Question: What is the filing due date as per the document?
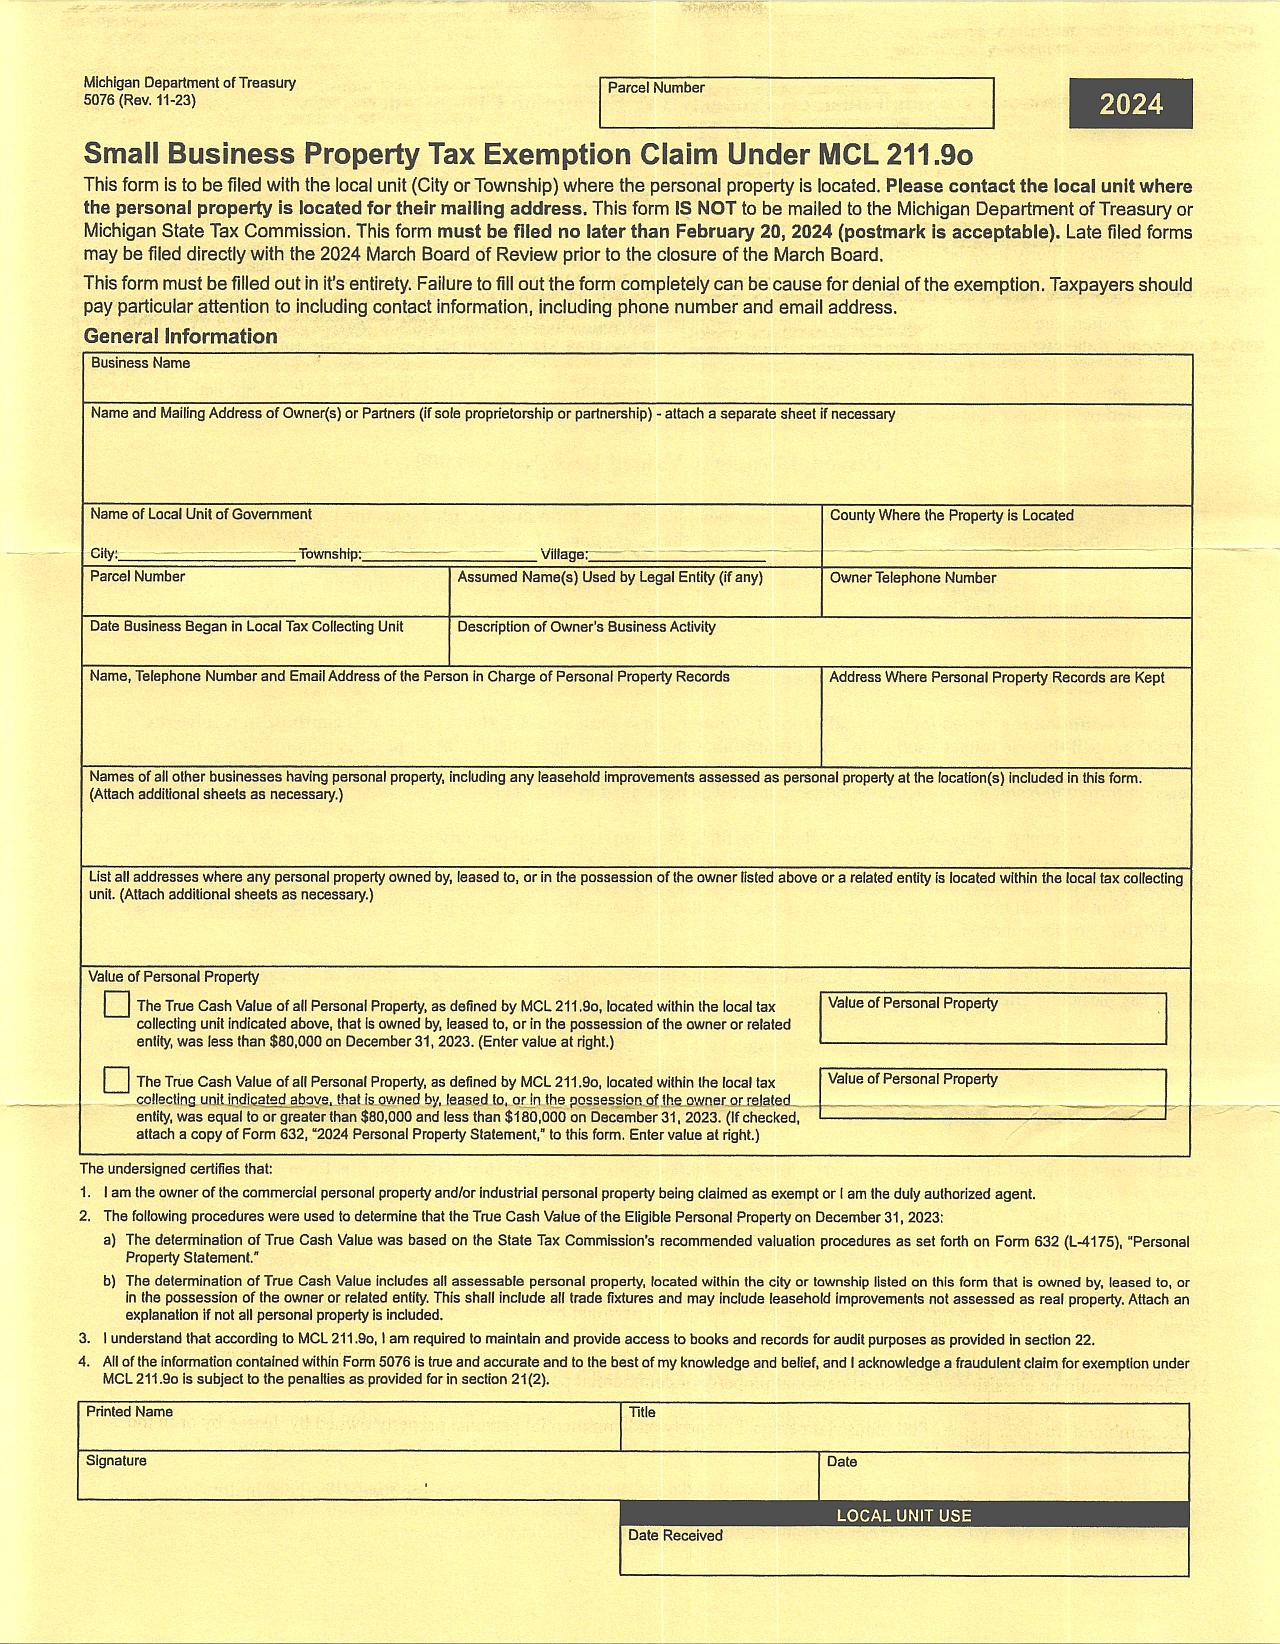
Answer: "20-Feb-24"